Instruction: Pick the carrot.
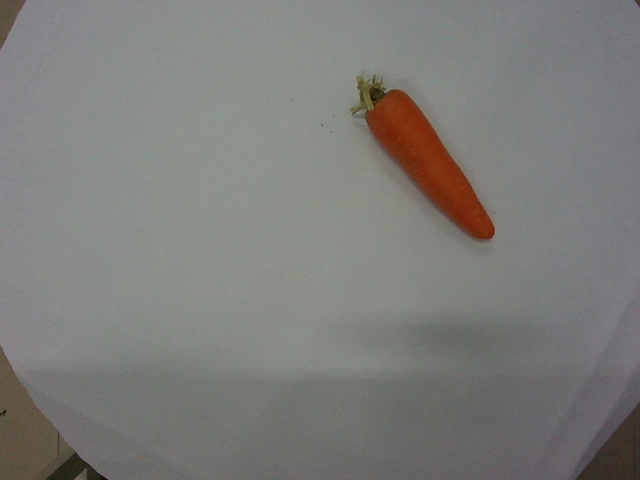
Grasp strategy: vertical